Identify and extract the amount in words, amount in numbers, payee name, cheque date, and bank name from the image.
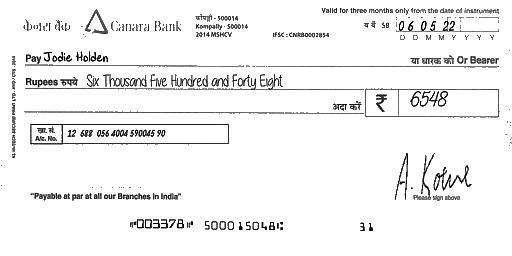
amt_in_words: Six Thousand Five Hundred and Forty Eight
amt_in_figures: 6548
payee_name: Jodie Holden
bank_name: Canara Bank
cheque_date: 06/05/22